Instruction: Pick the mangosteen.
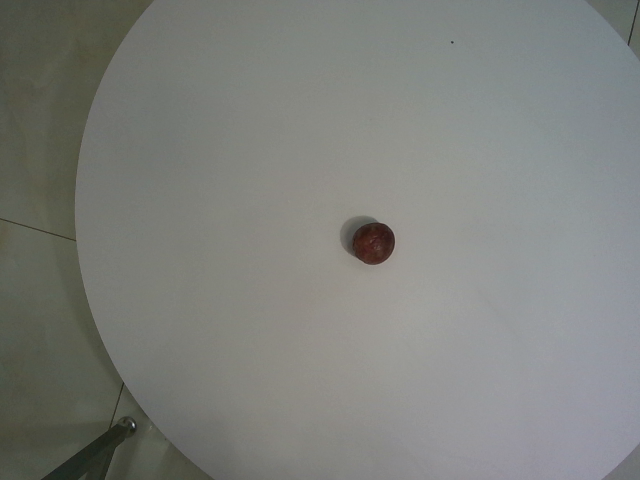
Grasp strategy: vertical